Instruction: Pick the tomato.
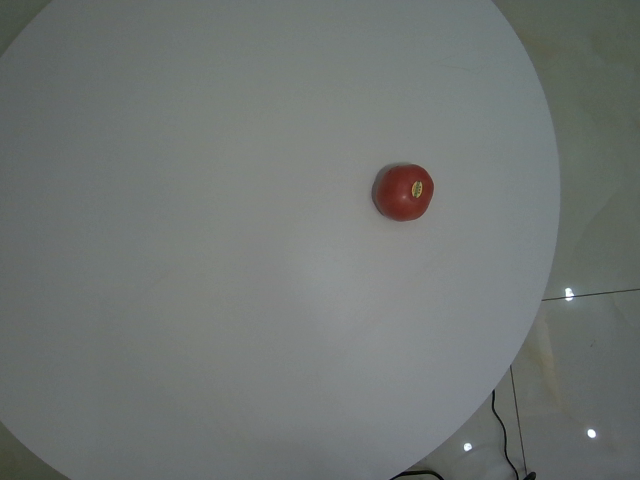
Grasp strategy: vertical